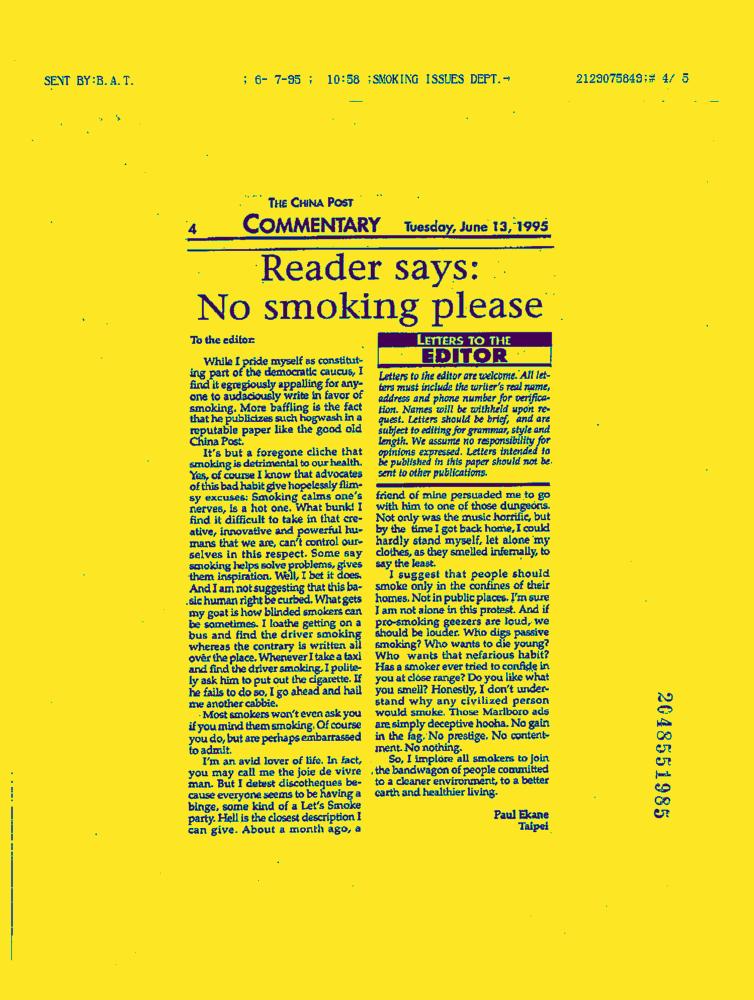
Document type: News-Article